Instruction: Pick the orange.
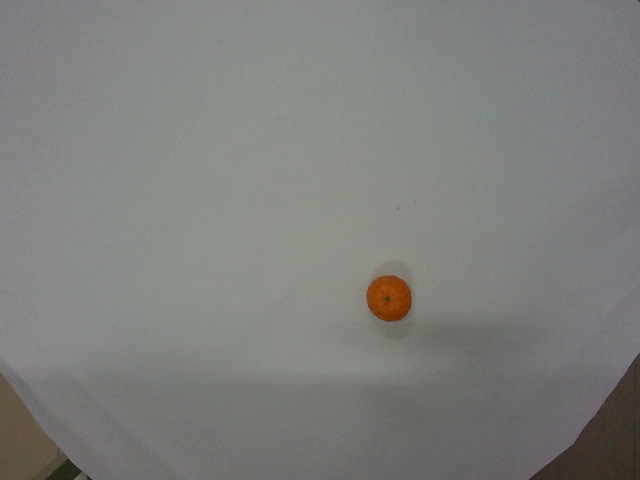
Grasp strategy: vertical